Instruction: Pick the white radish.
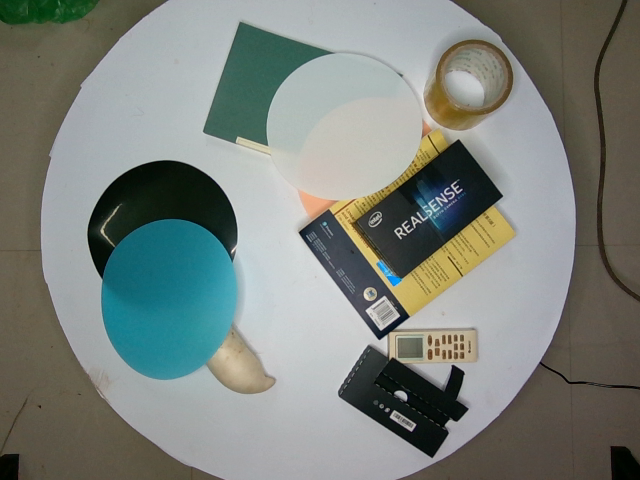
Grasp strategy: vertical